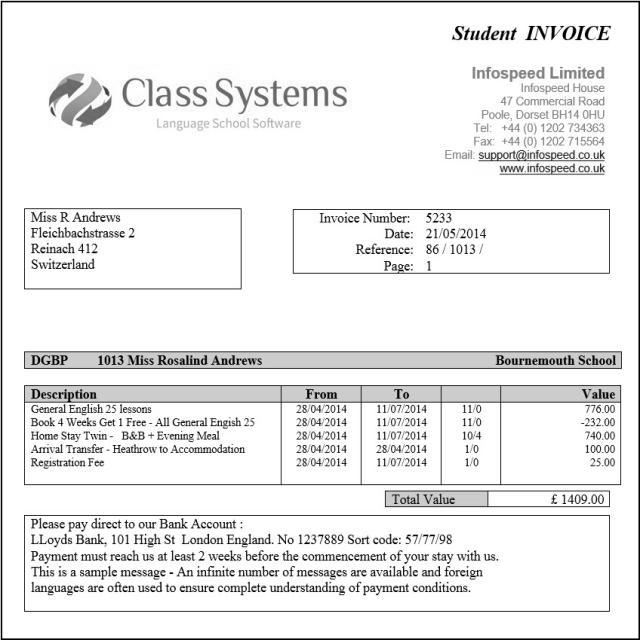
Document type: Invoice